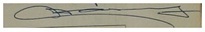
Signature of: carlos alberto alvarado